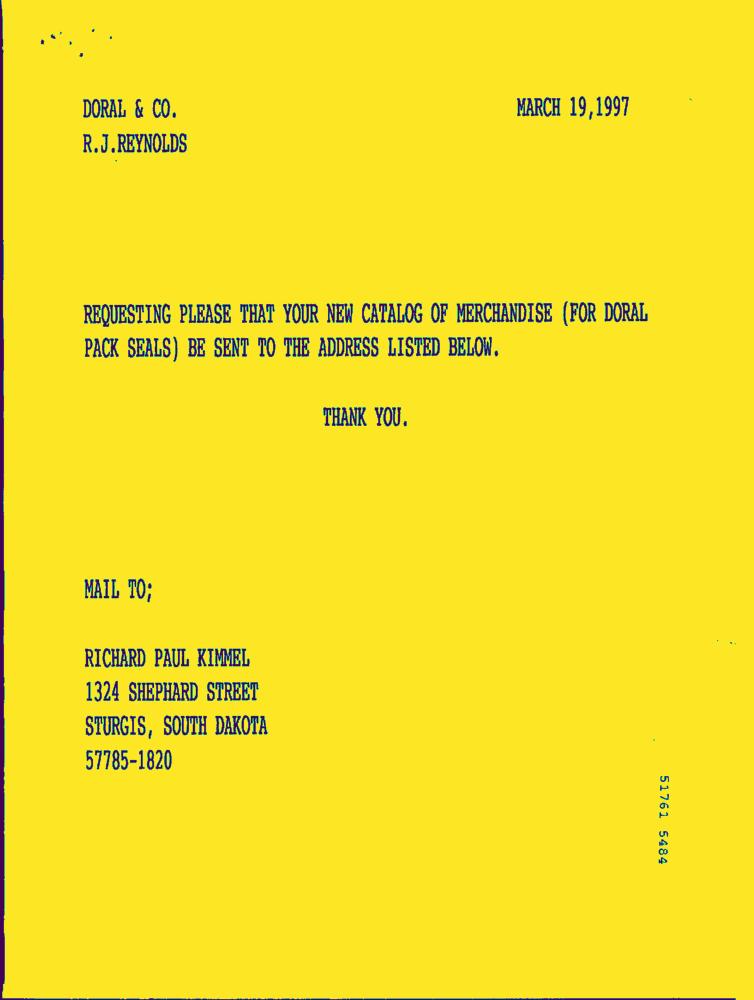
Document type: Hand-Written